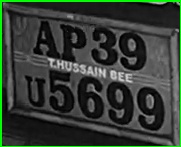
License plate number: AP 39U 5699